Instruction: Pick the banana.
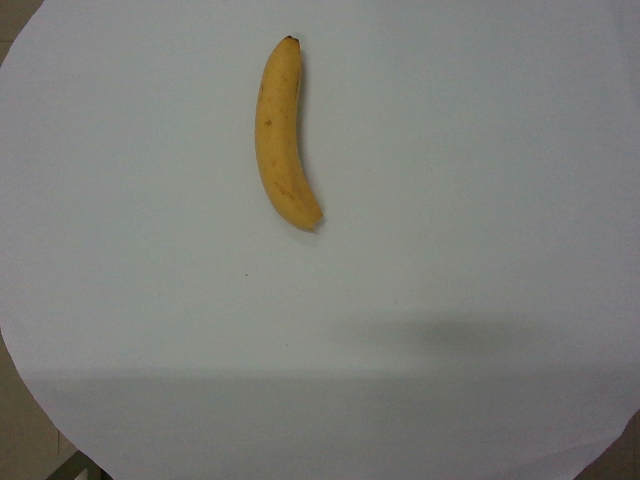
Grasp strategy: vertical